Question: How is the property described in the document?
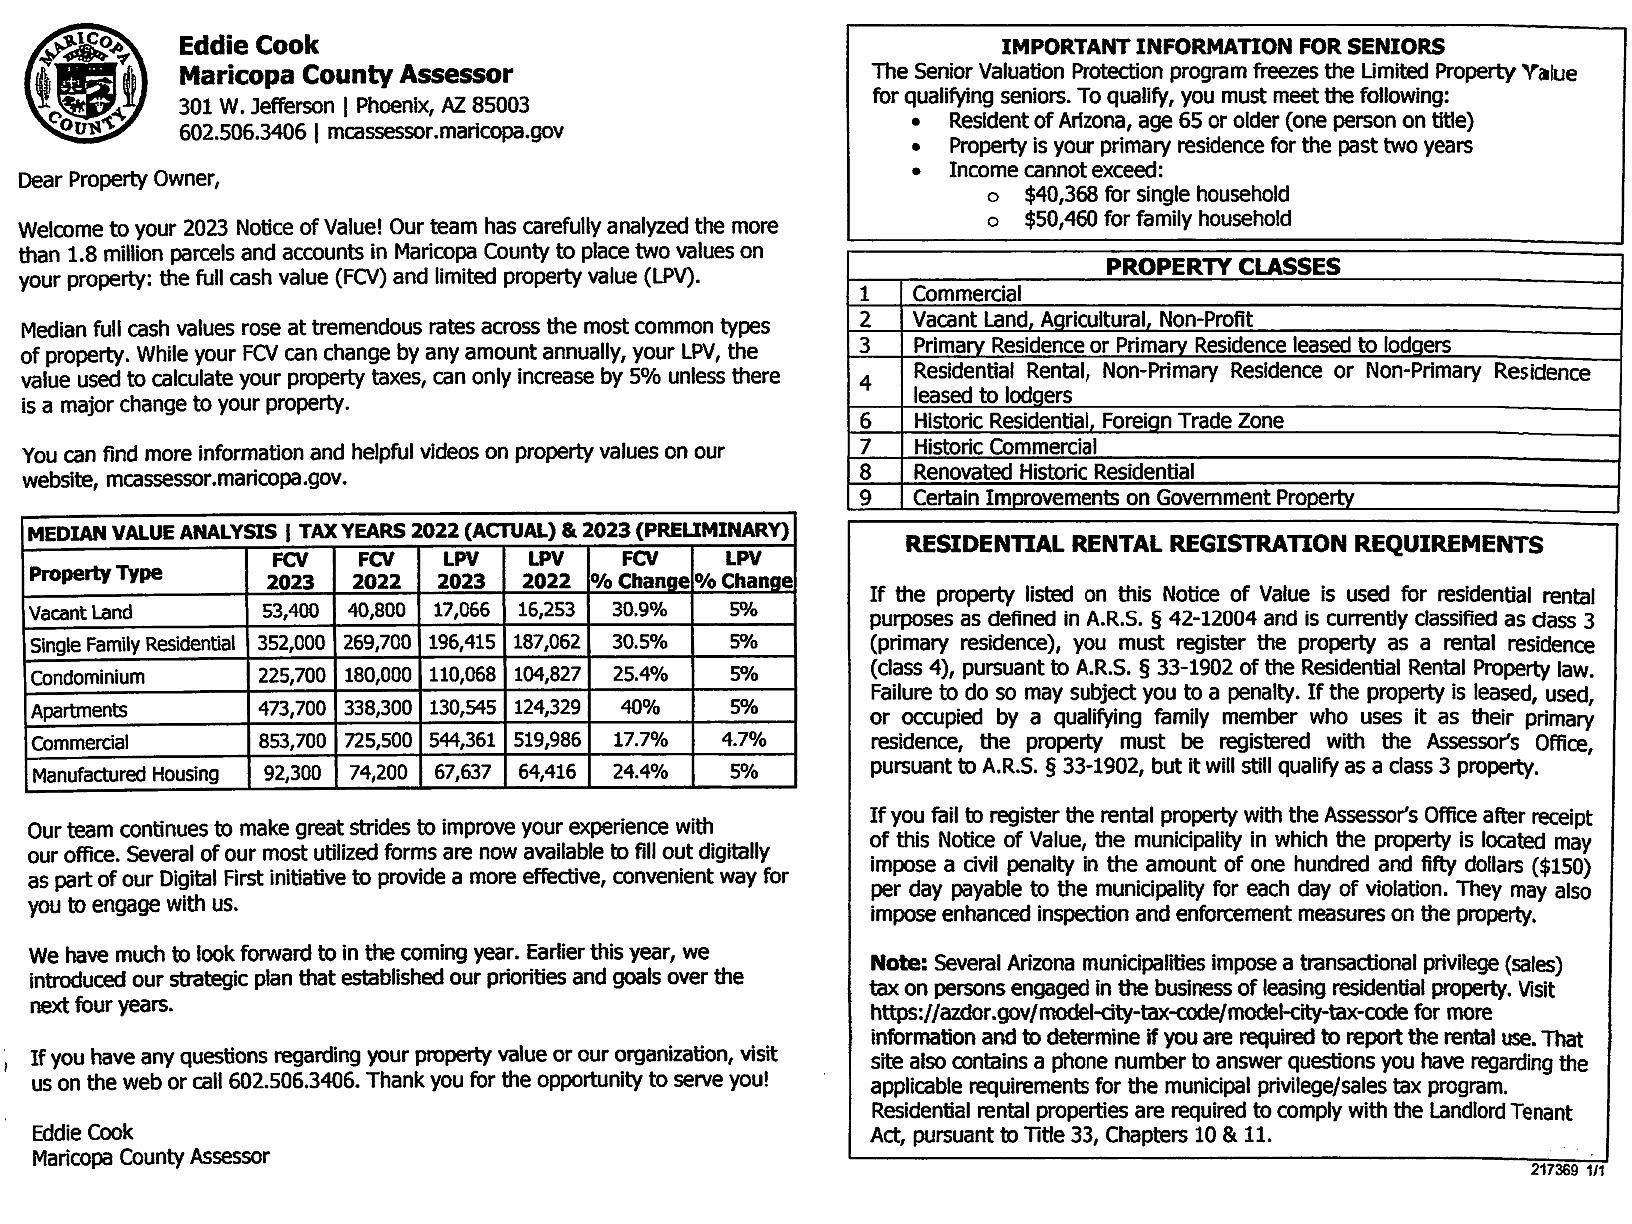
Answer: "Vacant Land, Single Family Residential, Condominium, Apartments, Commercial, Manufactured Housing"